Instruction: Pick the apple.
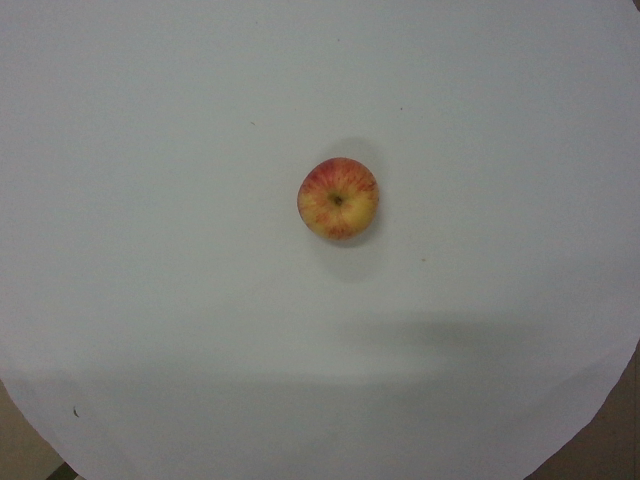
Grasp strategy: vertical